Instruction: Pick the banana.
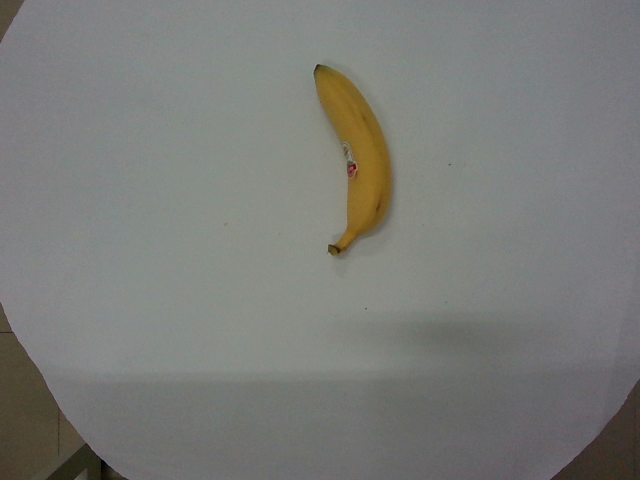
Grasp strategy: vertical